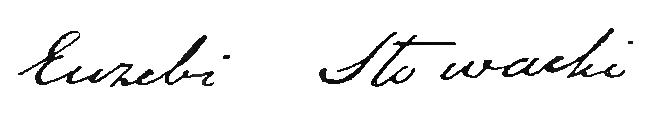
Signature of: euzebiusz słowacki